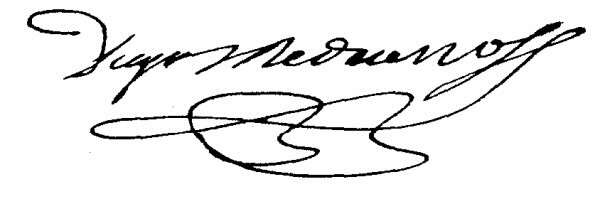
Signature of: diego medrano y treviño